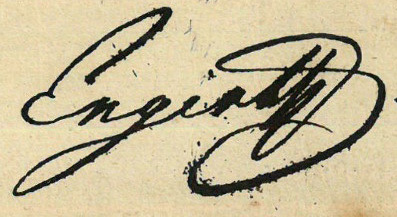
Signature of: josef engerth